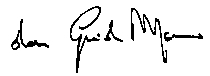
Signature of: guido marini